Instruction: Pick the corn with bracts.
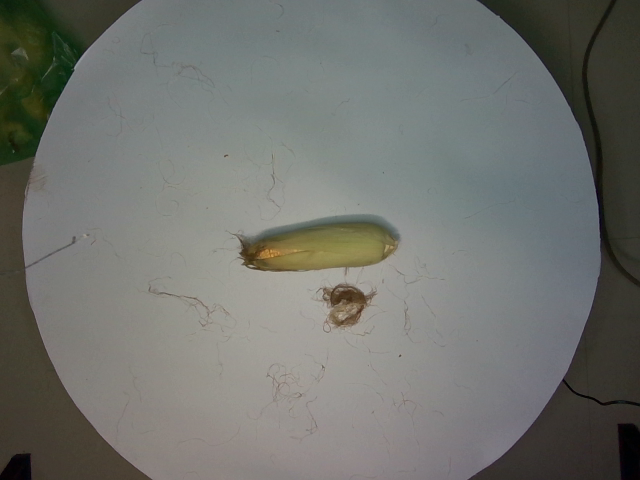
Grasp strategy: vertical